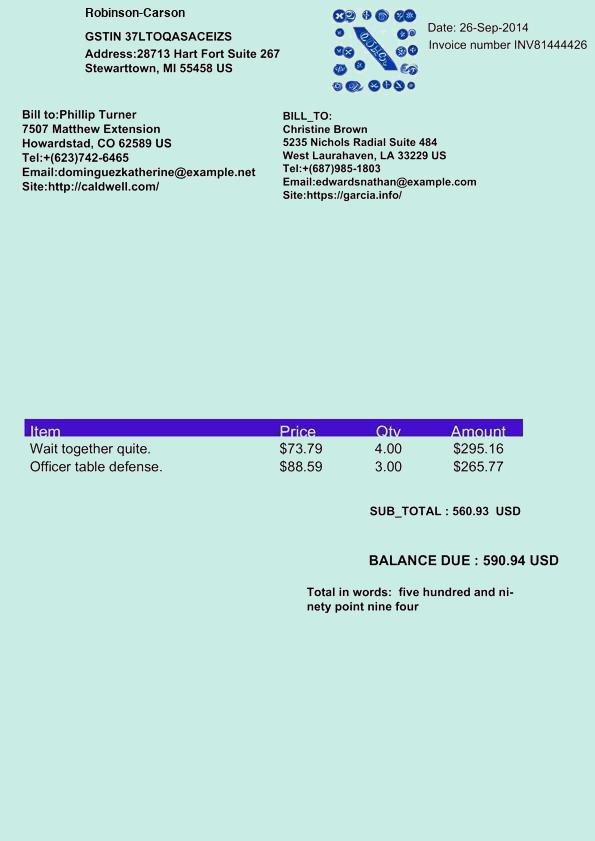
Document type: Invoice